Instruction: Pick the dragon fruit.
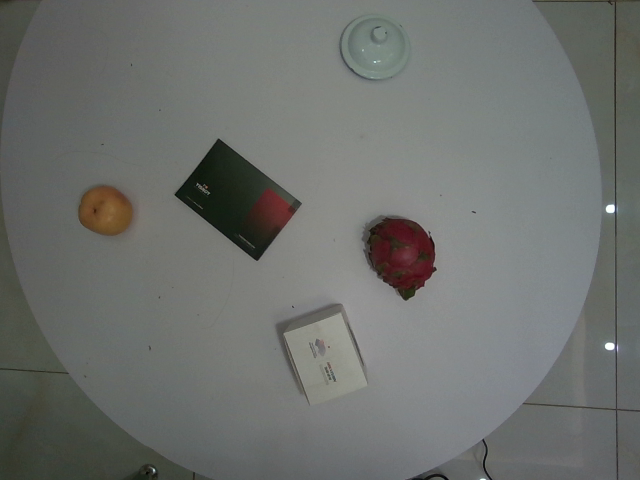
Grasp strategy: vertical